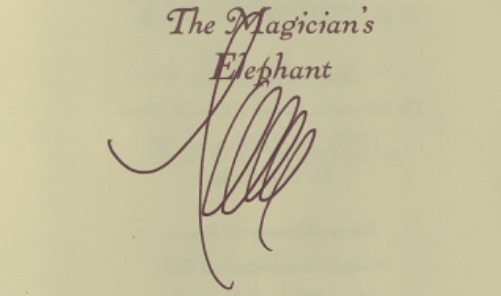
Signature of: kate dicamillo